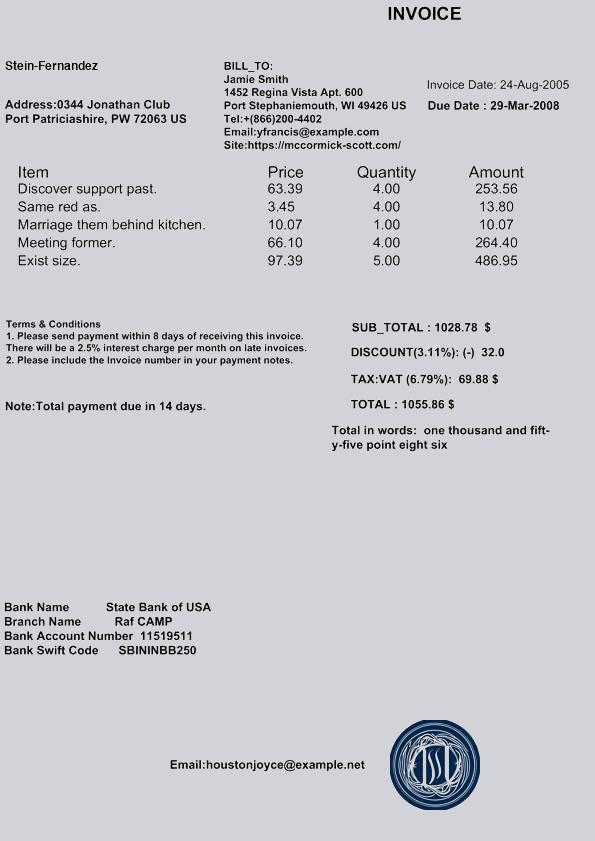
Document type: Invoice